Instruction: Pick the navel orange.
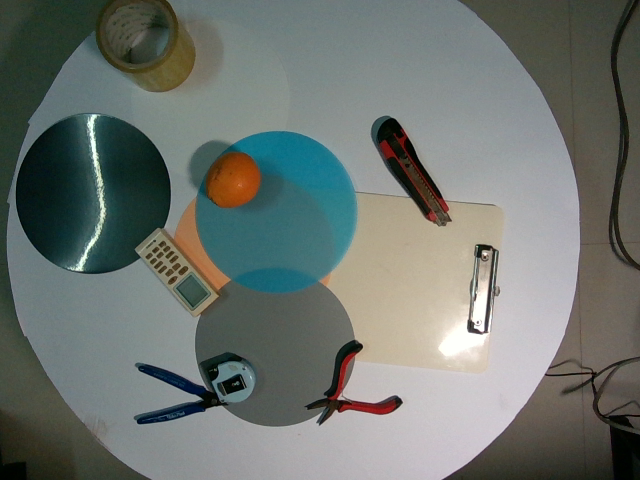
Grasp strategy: vertical